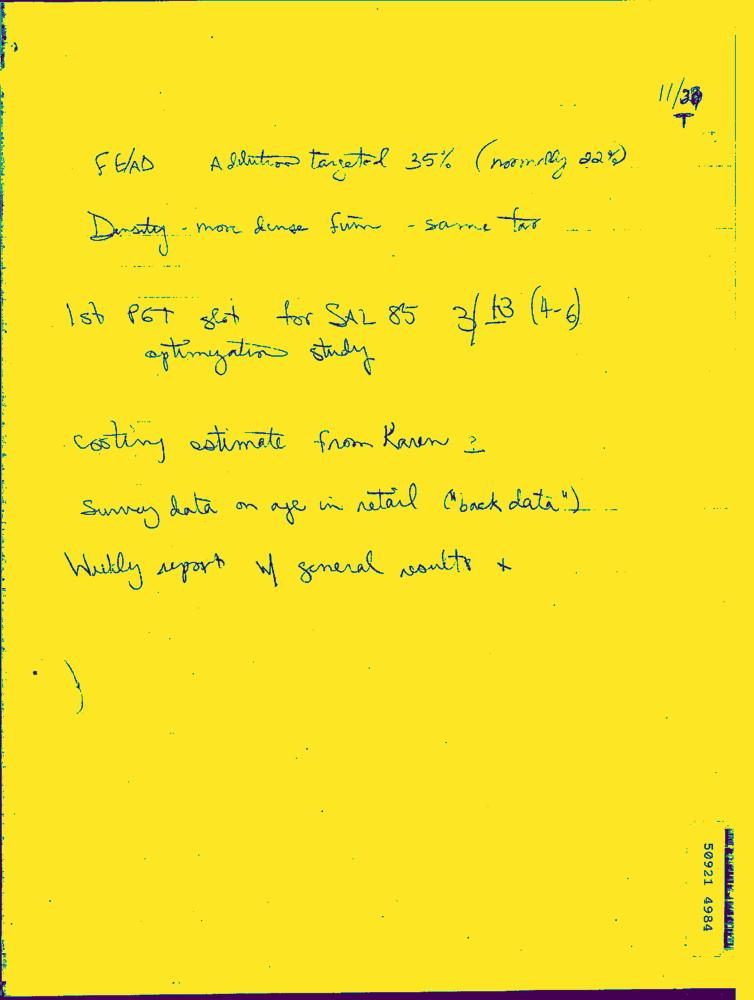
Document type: Hand-Written